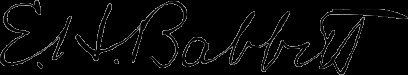
Signature of: eugene howard babbitt